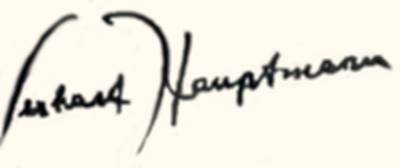
Signature of: gerhart hauptmann